Question: Describe the condition in detail:
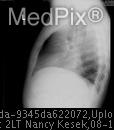
Answer: The disease is discussed as: Discussion (include references): Malignant epithelial tumors of the esophagus are almost always primary carcinomas. Worldwide, squamous cell carcinoma (SCCA) is the most common type and ranks fifth in mortality rate among tumor sites. Genetic predisposition, dietary habits, environmental exposures, and alcohol and tobacco use have all been implicated as causative factors for the disease. 1Clinically, patients with esophageal cancer present with dysphagia (90%) and/or odynophagia (50%). By the time they seek treatment upwards of 75% have experienced anorexia and weight loss and report considerably altered diets due to luminal compromise. Generally there are no specific physical findings with SCCA. Patients with symptoms of esophageal cancer are often worked up in the following manner. PA and lateral chest radiographs are obtained in those with chronic cough or abnormal findings on chest auscultation to demonstrate metastases or infiltrates suggestive of aspiration or esophagorespiratory fistula.  Findings may include lateral deviation of the mediastinal contents, widening of the mediastinum, and esophageal air-fluid levels. Contrast esophagography using barium is usually indicated to rule out other disorders with similar presentations such as achalasia. Barium swallows in patients with SCAA can demonstrate high-grade stenosis, complete obstruction, and fistulas. Flexible endoscopy is also generally indicated since it allows direct visualization of the esophagus as well as the opportunity to obtain tissue samples. Obtaining at least six biopsy samples yields a diagnosis with an accuracy approaching 100%. Endoscopy aids in accurate characterization of the tumor’s configuration, length, and localization. It also aids in initial relief of dysphagia because dilation can be performed at the same time. 1Esophageal cancer is considered a treatable disease, but one that is rarely curable. The overall five-year survival rate in patients that are amenable to surgery ranges from 5-20%. Radiation or chemoradiotherapy alone are considered suboptimal primary treatment modalities because of locally persistent or recurrent disease. Current studies suggest combined modality therapy with preoperative chemoradiotherapy followed by surgery is acceptable management for patients with stage II and III cancer. Optimal treatment for patients with earlier stage disease is less clear and surgery alone is considered reasonable. 2